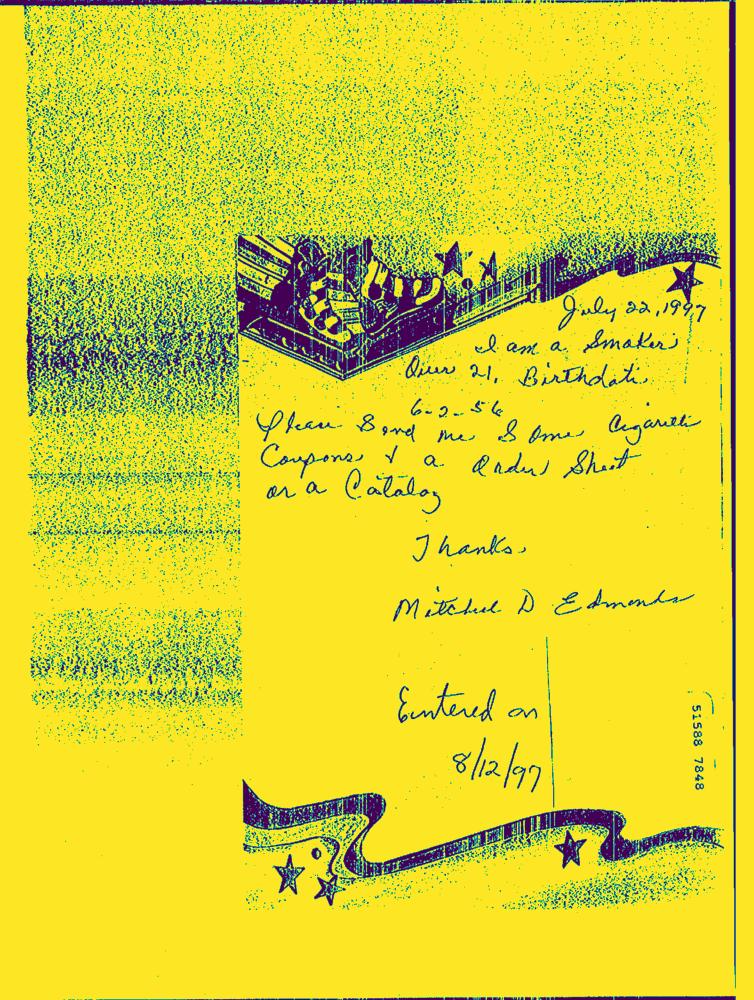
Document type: Hand-Written